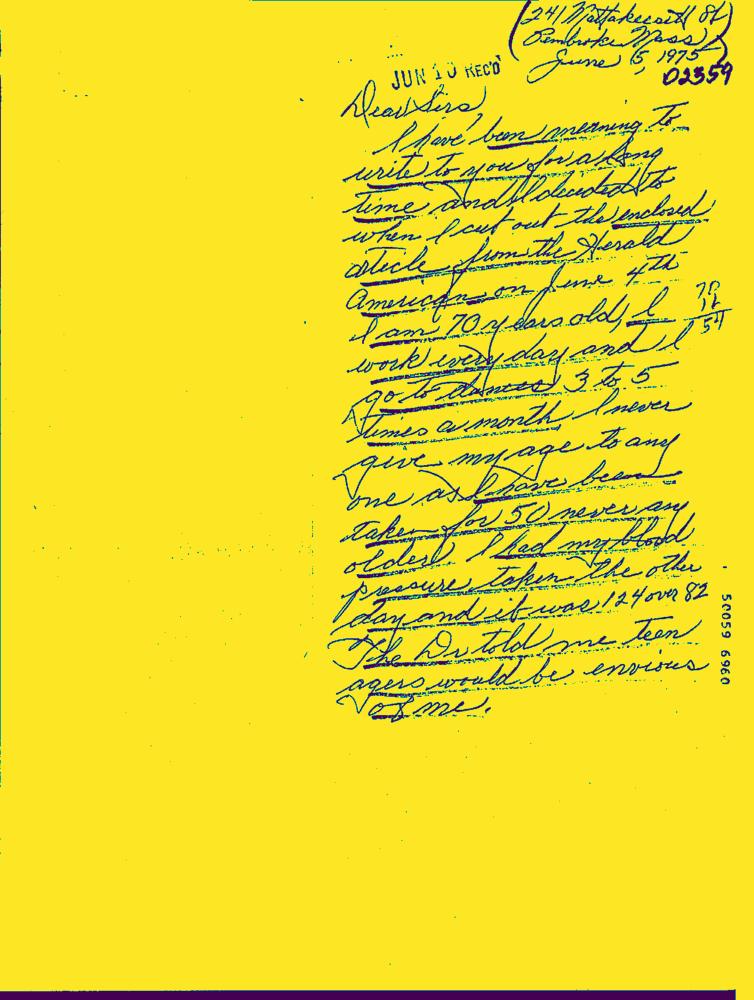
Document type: Hand-Written